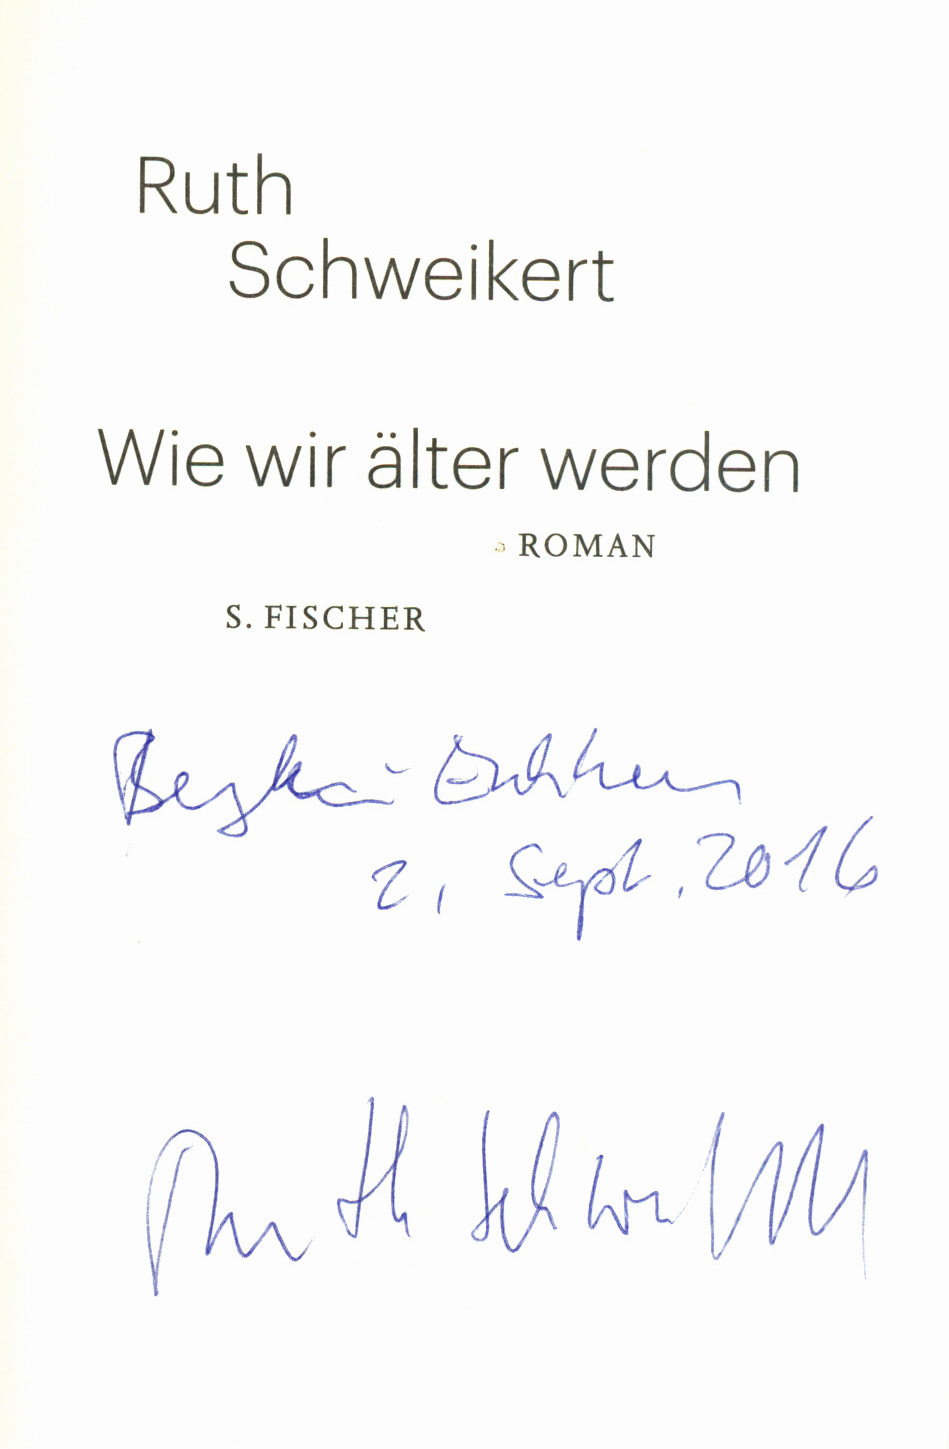
Signature of: ruth schweikert